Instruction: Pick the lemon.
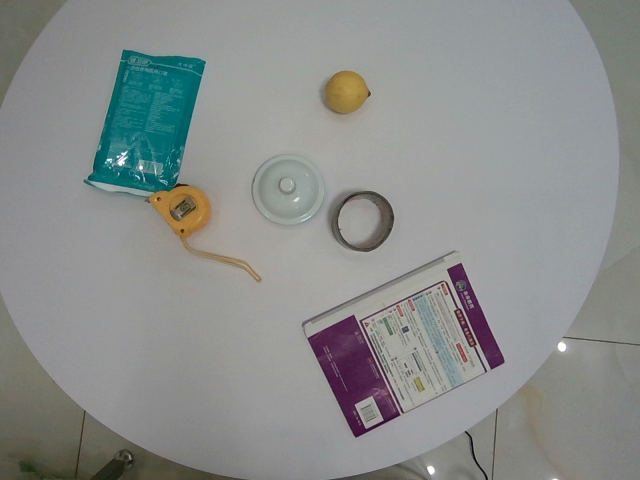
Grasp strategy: vertical